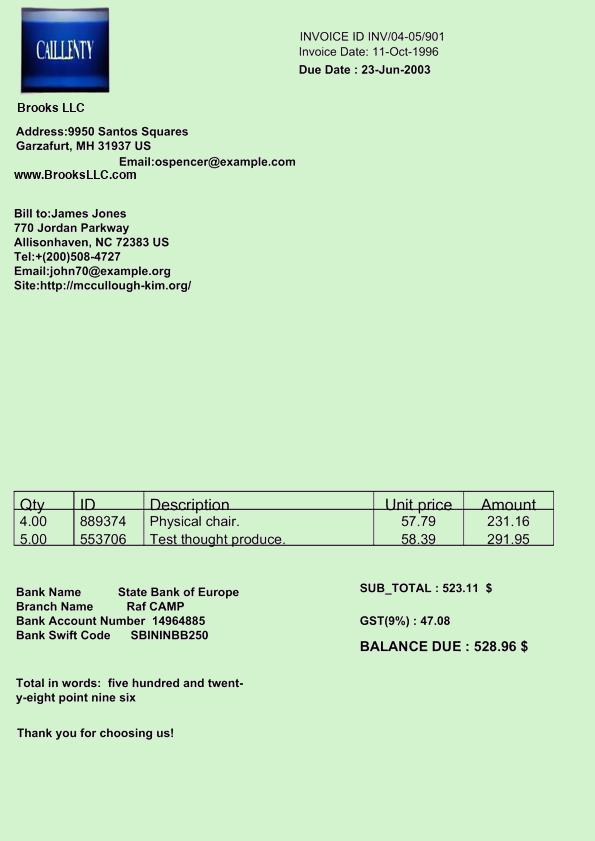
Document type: Invoice